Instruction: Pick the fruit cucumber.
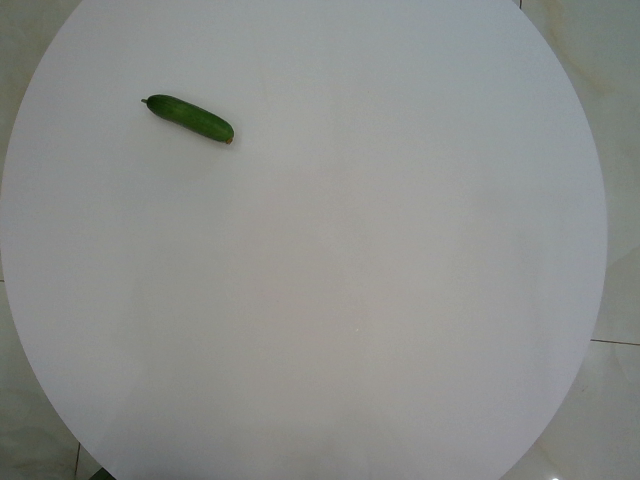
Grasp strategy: vertical